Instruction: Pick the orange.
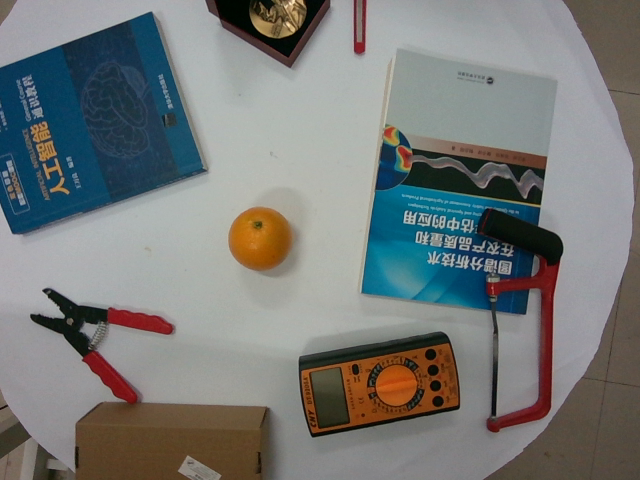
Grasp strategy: vertical